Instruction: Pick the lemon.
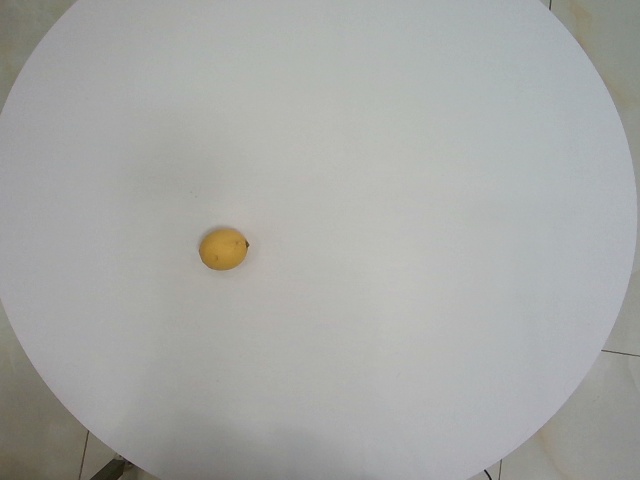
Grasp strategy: vertical